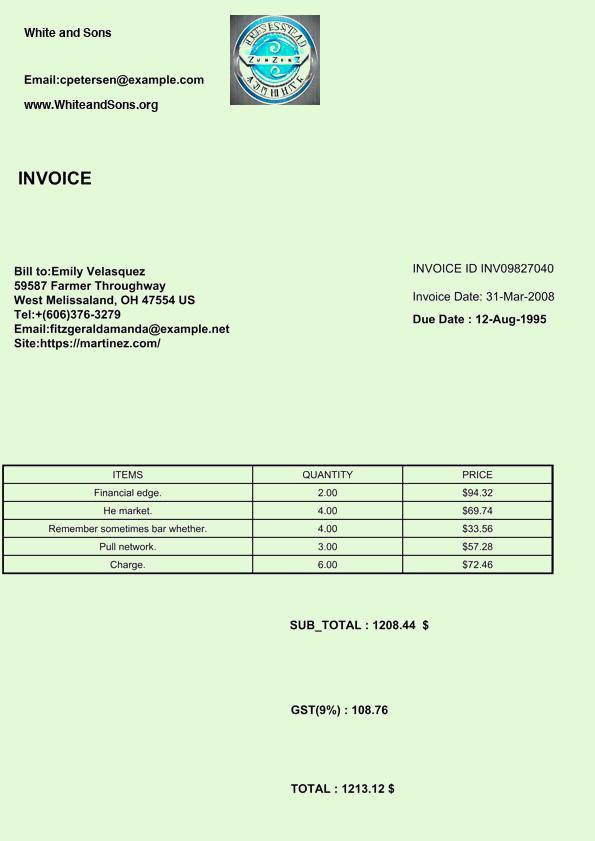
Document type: Invoice